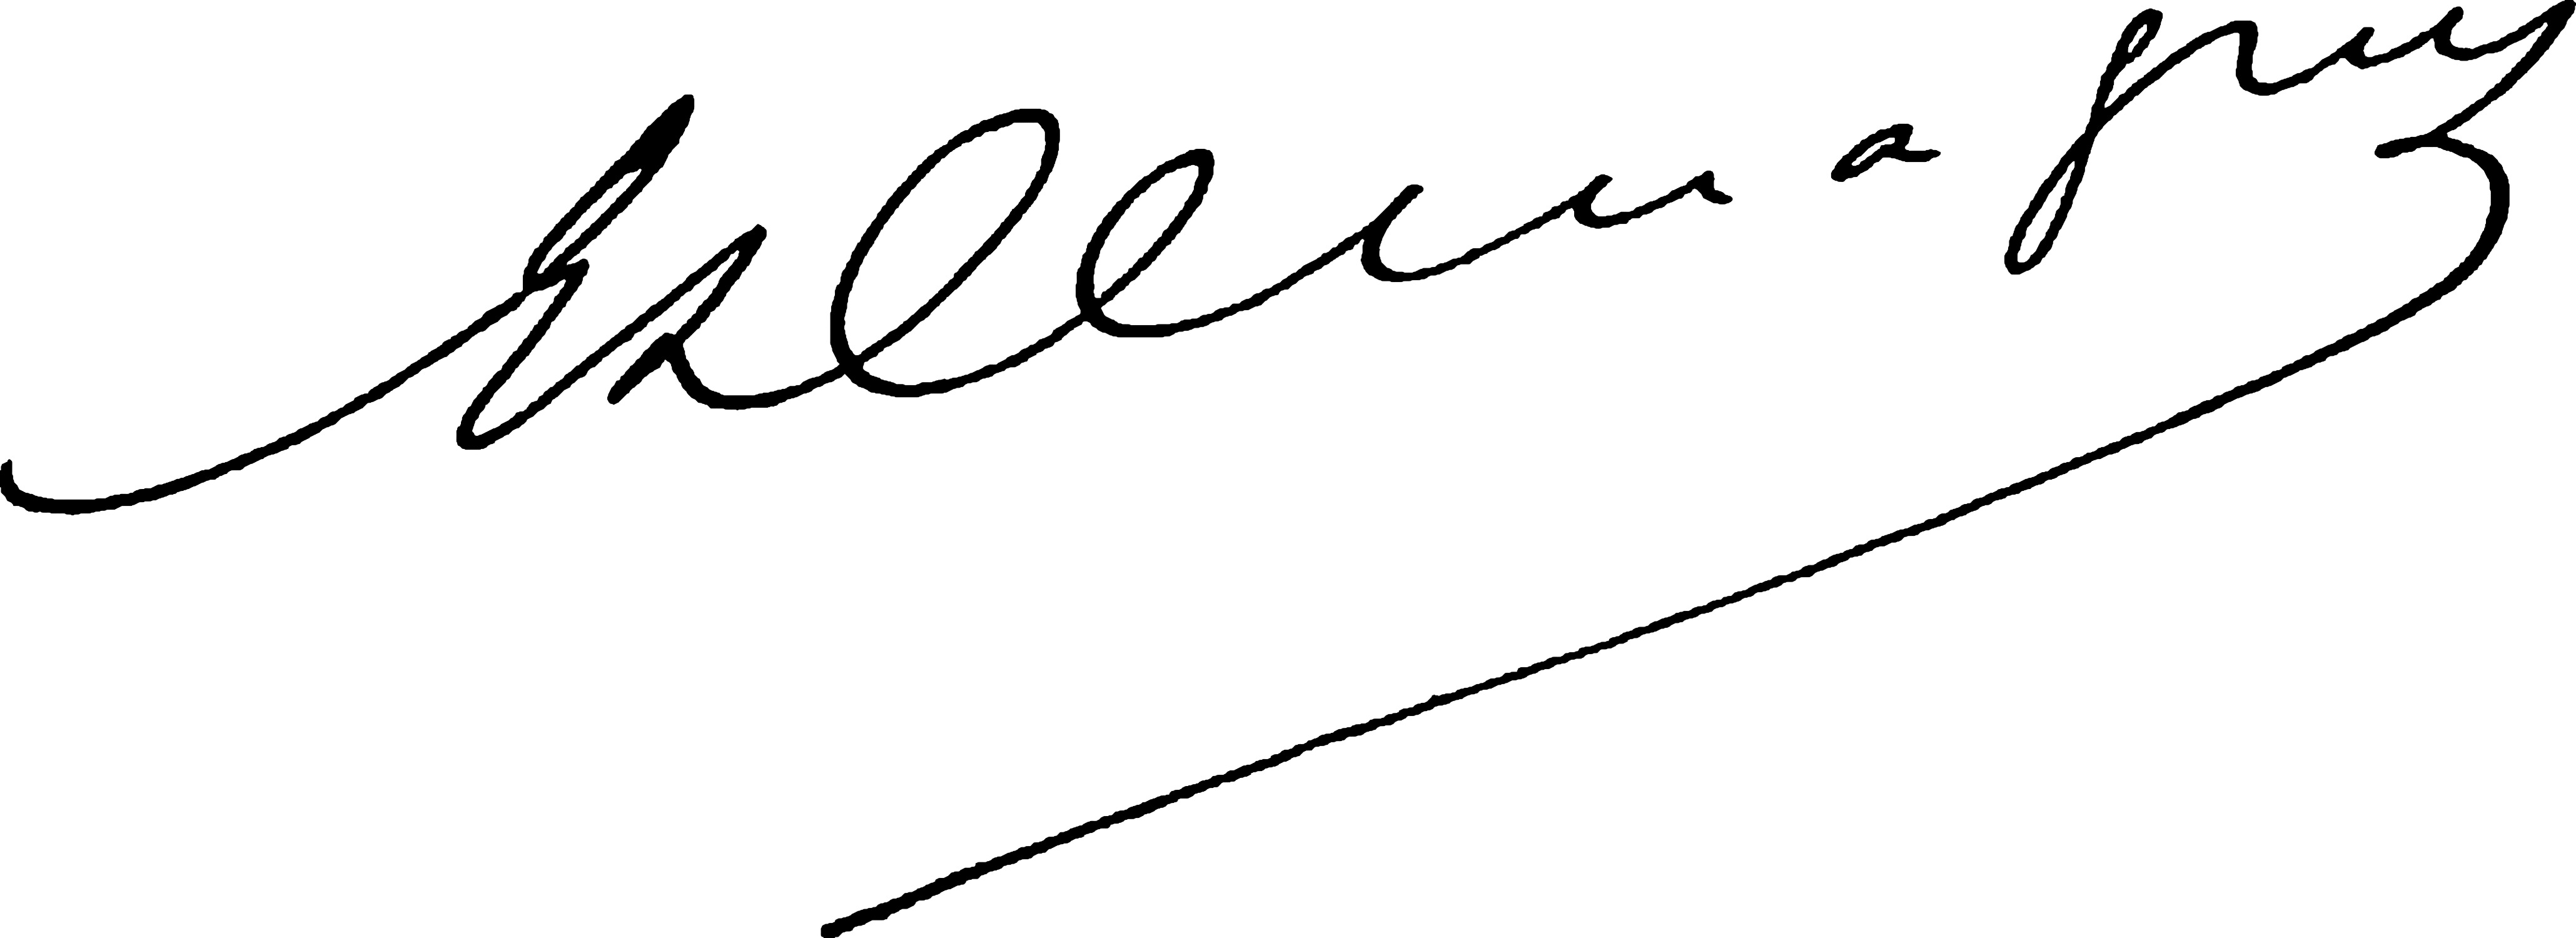
Signature of: émile demagny